Question: Explain the disease:
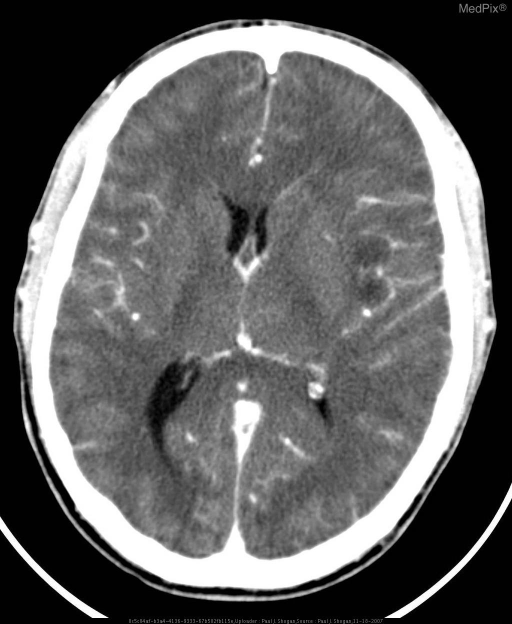
Answer: The disease is discussed as: Lesions/Condition: HSV Encephalitis

Discussion:

Herpes Encephalitis occurs at any age, with the highest incidence in adolescents and young adults, affecting men and women equally.  HSV-1 accounts for 95% of all herpetic encephalitis, and is the most common cause of viral encephalitis in the United States.

The presenting symptoms are multiple and often originate with fever, headache, seizures, confusion, stupor, and coma.  Patients may also demonstrate the gradual onset of olfactory hallucinations, anosmia, personality change, psychotic behavior, delirium, aphasia, and hemiparesis.   These symptoms are directly related to the involvement of the temporal lobes, insular cortex, and orbital surface of the frontal lobes by this disease.

After initial contact through infected secretions in the oronasopharnyx, HSV-1 travels via the lingual portion of the trigeminal nerve, to the gasserian ganglia where the virus remains dormant.  Upon reactivation from the influences of local trauma, immunosuppression, or stress, or the result of primary infection, the virus spreads in a retrograde fashion along the fibers that innervate the leptomeninges of the anterior and middle fossa.

Early diagnosis and rapid therapy is essential, as herpes encephalitis progresses rapidly.  The mortality rate ranges from 50% to 70%, with those surviving left with significant neurological impairment to include amnesia, dementia, seizures, and aphasia.  Both the patient’s age and level of consciousness at the time of initiation of intravenous acyclovir dictate outcomes.  If the patient is unconscious prior to beginning therapy, the outcome is poor.  If the patient is awake, and treatment is begun within 4 days of onset of the illness, survival is greater than 90 percent.

Laboratory:

CSF demonstrates increased pressure and a pleocytosis with lymphocyte predominance.
Red cells, and xanthochromia are identified in a minority of cases, secondary to hemorrhage.  Protein content is increased, and CSF glucose may rarely be lower than 40 mg/dL.

Polymerase Chain Reaction may be employed to identify HSV antigen in the CSF while the virus is replicating in the first few days of the illness.

Pathology:

Gross Pathologic Features:

Hemorrhagic and necrotizing encephalitis of gray and white matter, with severe edema and tissue necrosis localized to the inferior frontal, temporal lobes, and insular cortex.

Microscopically:

Focal necrotizing vasculitis with perivascular inflammatory infiltrates, with eosinophilic Cowdry intranuclear inclusion bodies located in neurons, and glial cells.

Herpes viruses include HSV-1, HSV-2, Epstein-Barr virus, cytomegalovirus, varicella-zoster virus, B virus, HSV-6, and HSV-7.

Radiology:

The imaging findings of HSV encephalitis on CT may be initially normal or subtly abnormal.  Generally, abnormalities are not identified until 3-5 days after the onset of significant symptoms.  Common initial findings are low attenuation in the medial temporal lobes and insula, with mild mass effect.  Hemorrhage may occasionally be identified and is a late finding that is highly suggestive of herpes encephalitis.  On contrast enhanced CT, there is ill-defined patchy enhancement, with gyriform enhancement being a late finding.

MRI is more sensitive than CT in detecting early changes, and demonstrates signal changes in almost all sequences.  T1 weighted images demonstrate areas of low signal intensity with surrounding edema localized to the temporal lobes, insular cortex, subfrontal area, and cingulate gyri.  Loss of the gray-white matter differentiation, and evidence of mass effect is frequently encountered.  Additionally, in cases of hemorrhage, there may be foci of increased signal in the inferior parts of the frontal and temporal lobes.  T2 weighted images demonstrate asymmetric bilateral high signal intensity in gray, and subcortical white matter of the temporal lobes, extending into the insular cortex, secondary to edema.  The basal ganglia are usually spared.  Findings are initially unilateral, followed by less severe contralateral temporal lobe signal abnormalities.

Proton density sequences demonstrate increased signal intensity in affected areas.  T2 weighted Fluid Attenuated Inversion Recovery (FLAIR) sequences demonstrate hyperintense signal with edematous cortex and subcortical white matter.  T2 gradient recalled echo sequences show hypointensity if there is hemorrhage within the edematous brain parenchyma.

Diffusion weighted images demonstrate marked hyperintense restricted diffusion, and reduced ADC values.  It is important to distinguish these findings from ischemic stroke, hemorrhage, abscess, lymphoma, Creutzfeldt-Jakob disease, glioma, and metastatic disease, for the determination of appropriate treatment.  HSV encephalitis can be differentiated from other high signal intensity DW MR images, and low ADC values based on the clinical presentation of the patient, distribution of the imaging findings, and results of the polymerase chain reaction test.

T1 weighted gadolinium enhanced images demonstrate asymmetric mild patchy enhancement indicating abnormalities of the blood-brain barrier.  Gyriform enhancement may be seen one week after initial symptoms.  Meningeal enhancement is an early finding, with parenchymal enhancement being a late finding, or evidence of hemorrhage.

MR spectroscopy may be utilized demonstrating elevated peaks of lactate, choline, and myoinositol, and reduced N-acetylaspartate signal.

Follow-up imaging demonstrates progressive abnormalities with worsening involvement of the contralateral temporal lobe, insula, and cingulate gyri.  Encephalomalacia, atrophy, and dystrophic calcification are commonly seen as sequelae of HSV encephalitis.